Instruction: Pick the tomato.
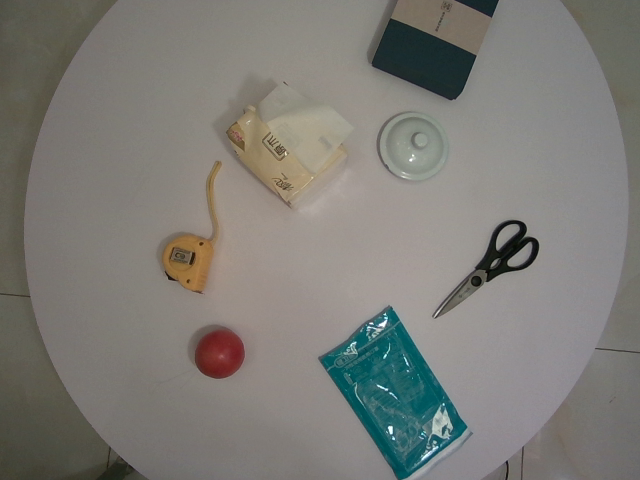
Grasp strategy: vertical